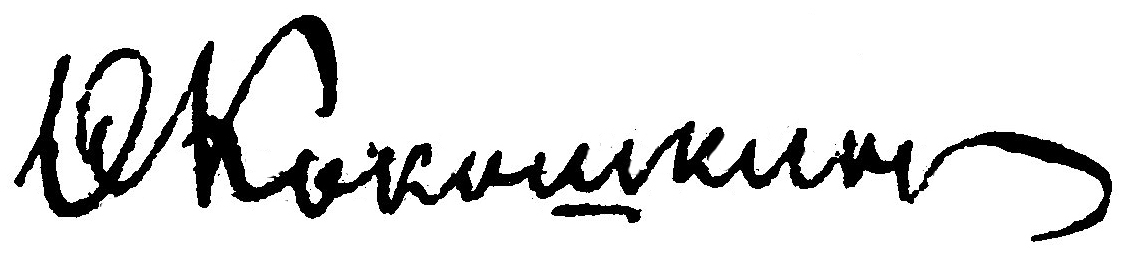
Signature of: fedor fedorovich kokoshkin